Question: What was observed in the imaging?
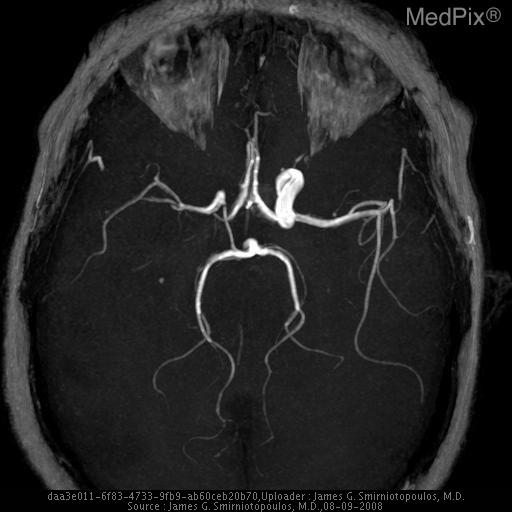
Answer: The imaging shows Effacement of right basal ganglia
Abnormal hyperintensity of most of the right MCA territory
Occluded Right Internal Carotid Artery 1) Loss of gray-white differentiation R. basal ganglia
2) Effacement of R. MCA sulci
3) Abnormal signal R. MCA
4) Occlusion of R. Internal Carotid Artery.